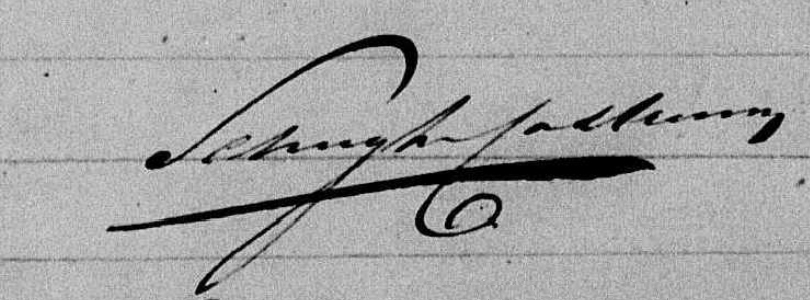
Signature of: henri corneille schuijt van castricum